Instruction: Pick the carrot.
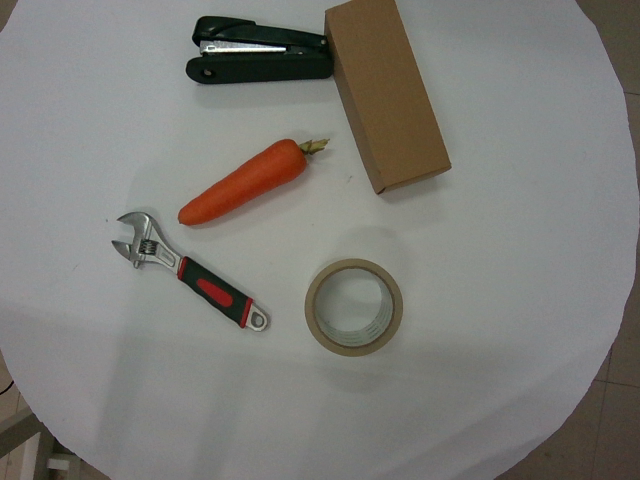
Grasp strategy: vertical